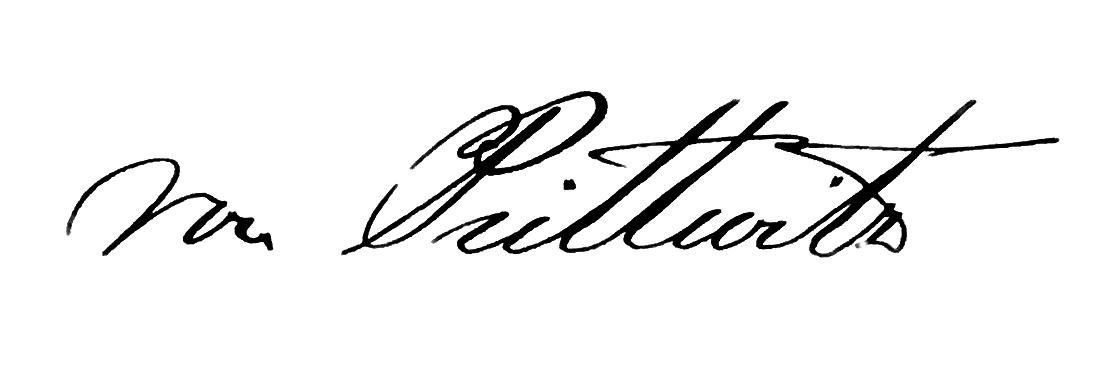
Signature of: ernst von prittwitz und gaffron